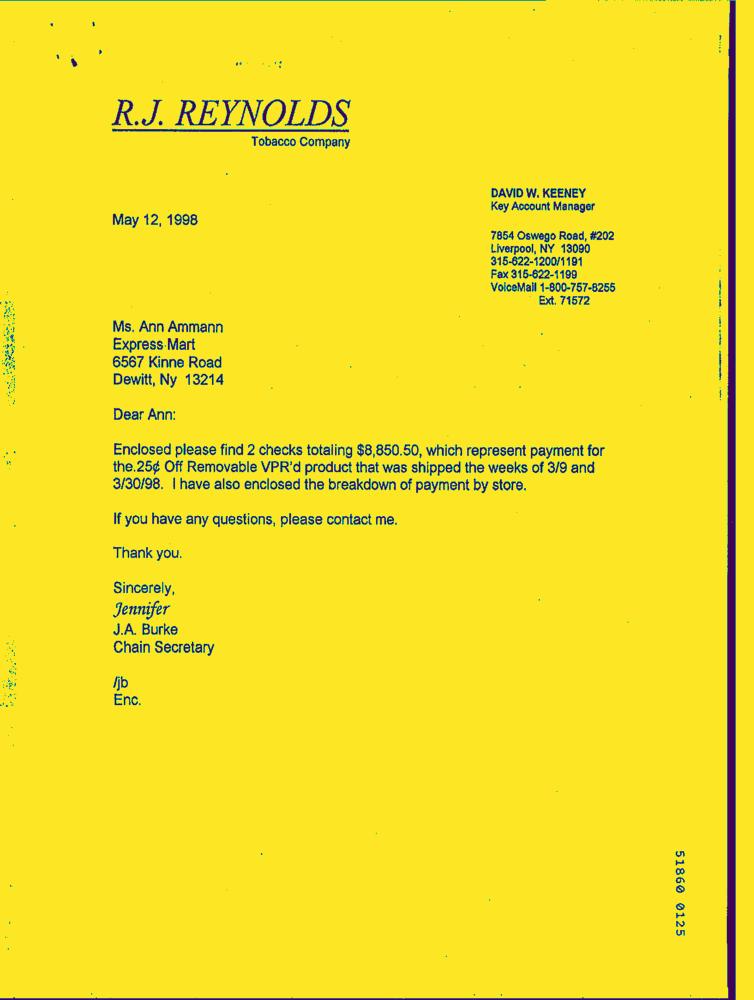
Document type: Invoice-Doc